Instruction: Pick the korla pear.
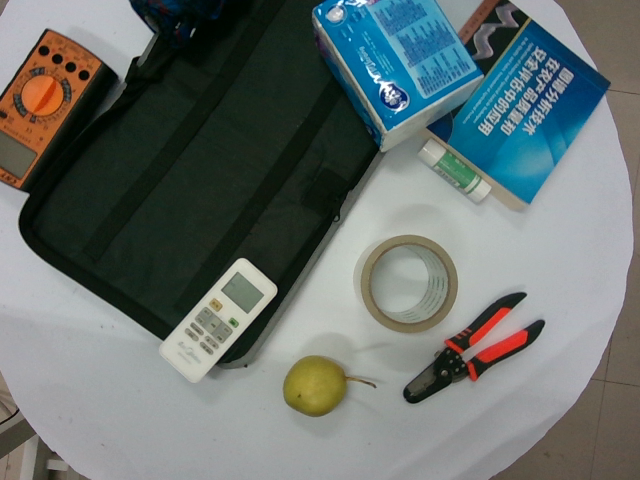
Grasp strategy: vertical